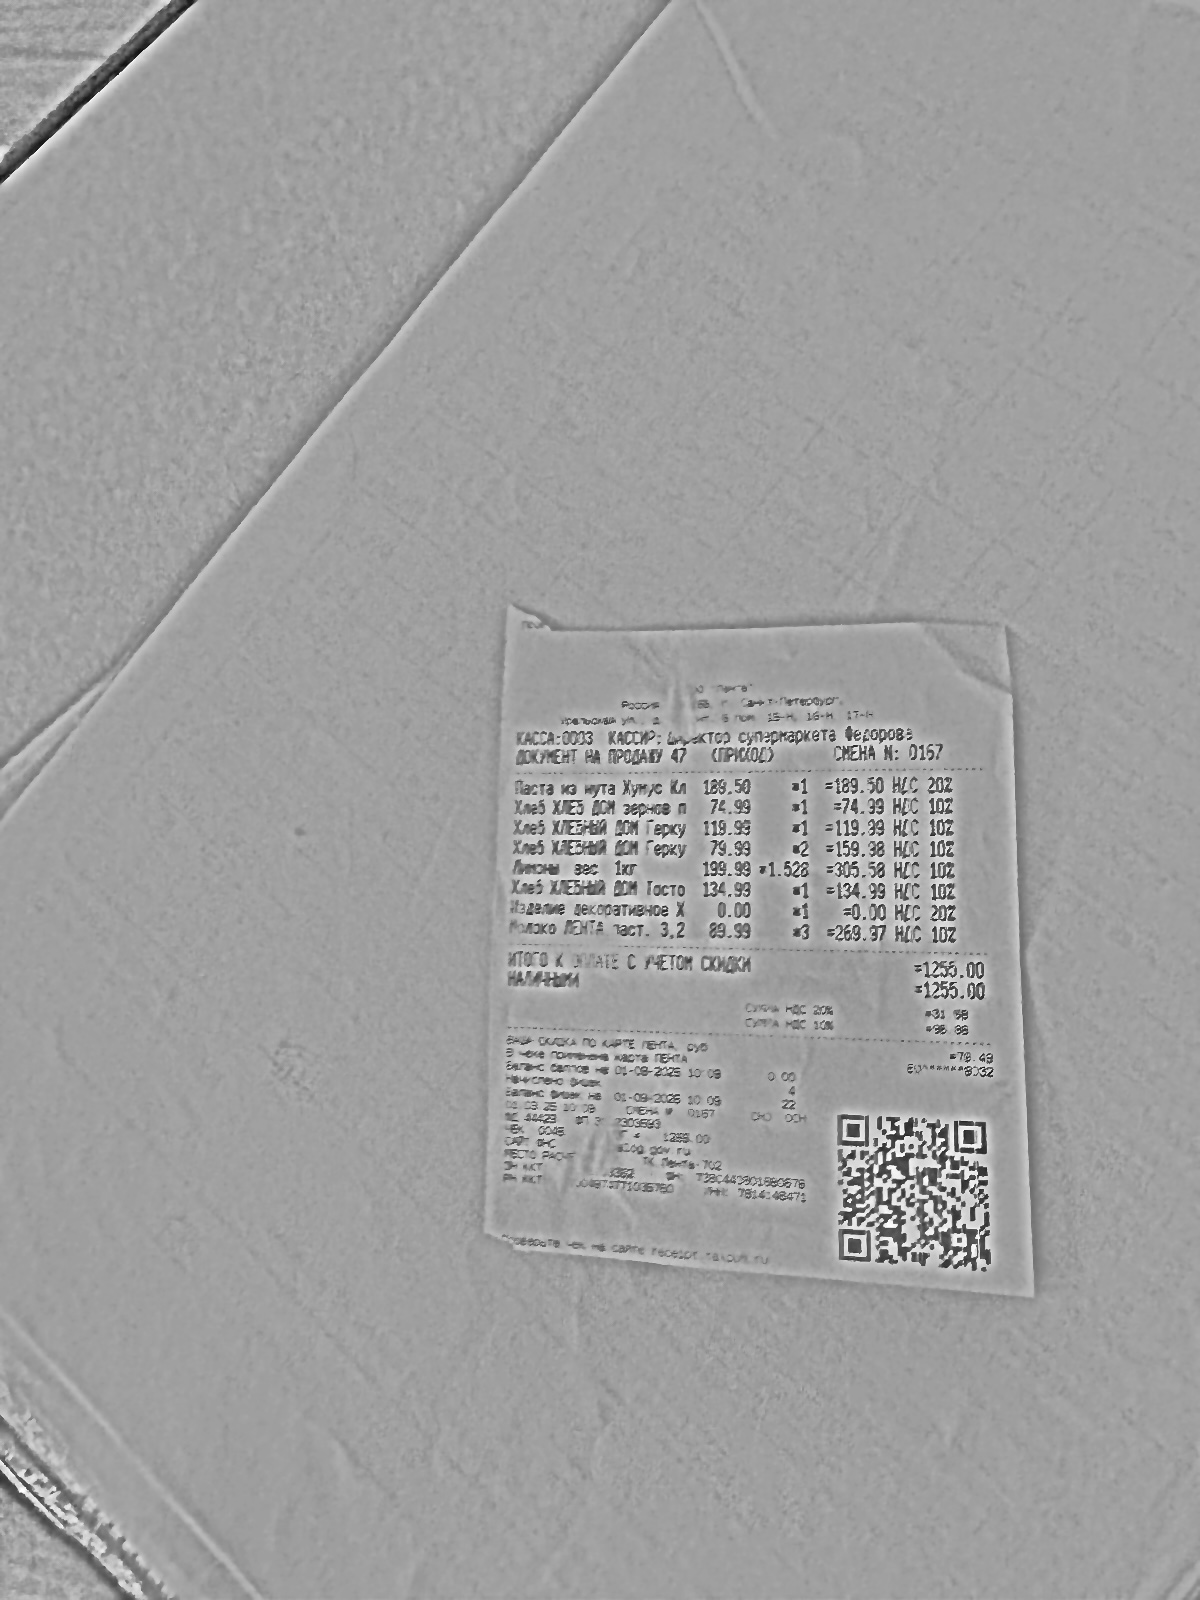
Продавец: ООО "ЛЕНТА"
ИНН: 7814148471
Дата: 01.09.25
Товары: Паста из нута Хумус Кл; Хлеб ХЛЕБНЫЙ ДОМ зернов п; Хлеб ХЛЕБНЫЙ ДОМ Герку; Хлеб ХЛЕБНЫЙ ДОМ Герку; Лимоны вес 1кг; Хлеб ХЛЕБНЫЙ ДОМ Тосто; Изделие декоративное Х; Молоко ЛЕНТА паст. 3,2
Количество: 1; 1; 1; 2; 1.528; 1; 1; 3
Цена: 189.50; 74.99; 119.99; 79.99; 199.99; 134.99; 0.00; 89.99
Сумма: 189.50; 74.99; 119.99; 159.98; 305.58; 134.99; 0.00; 269.97
Итого: 1255.00